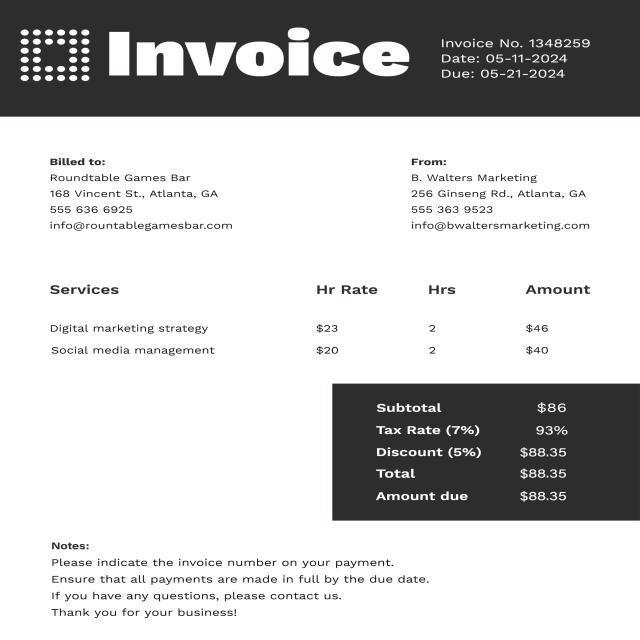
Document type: Invoice